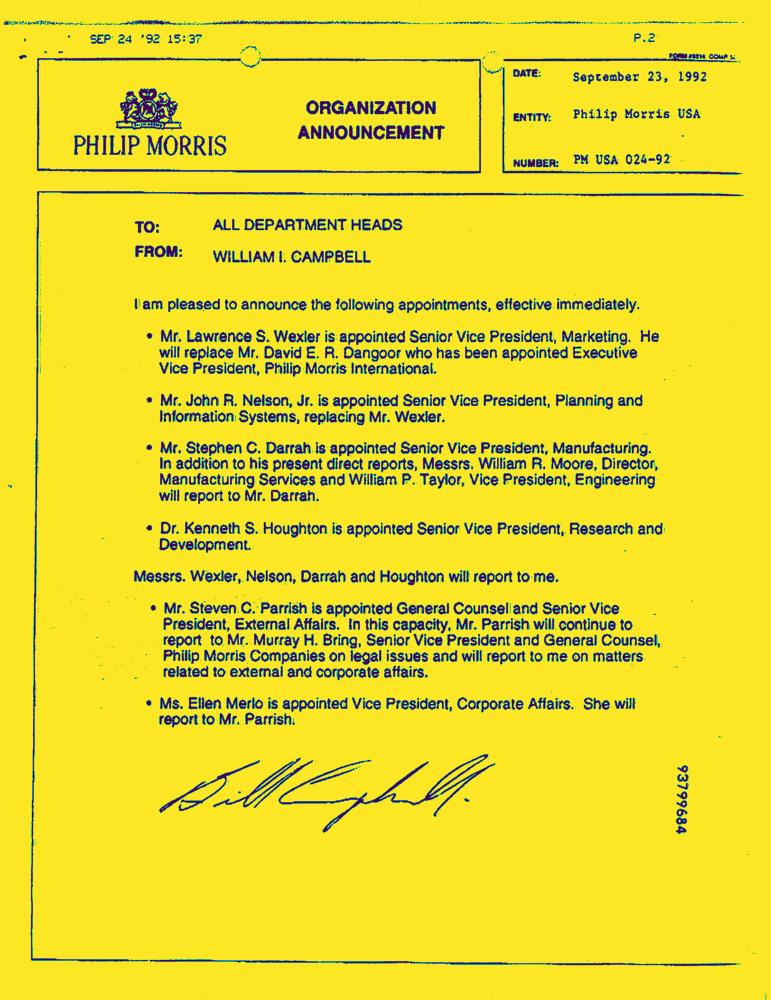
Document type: News-Article